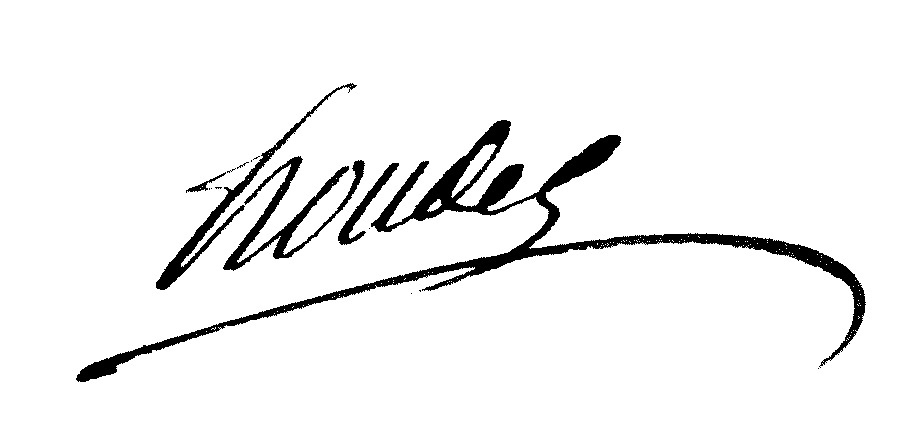
Signature of: guillaume benoît houdet